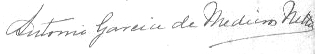
Signature of: antônio garcia de medeiros neto